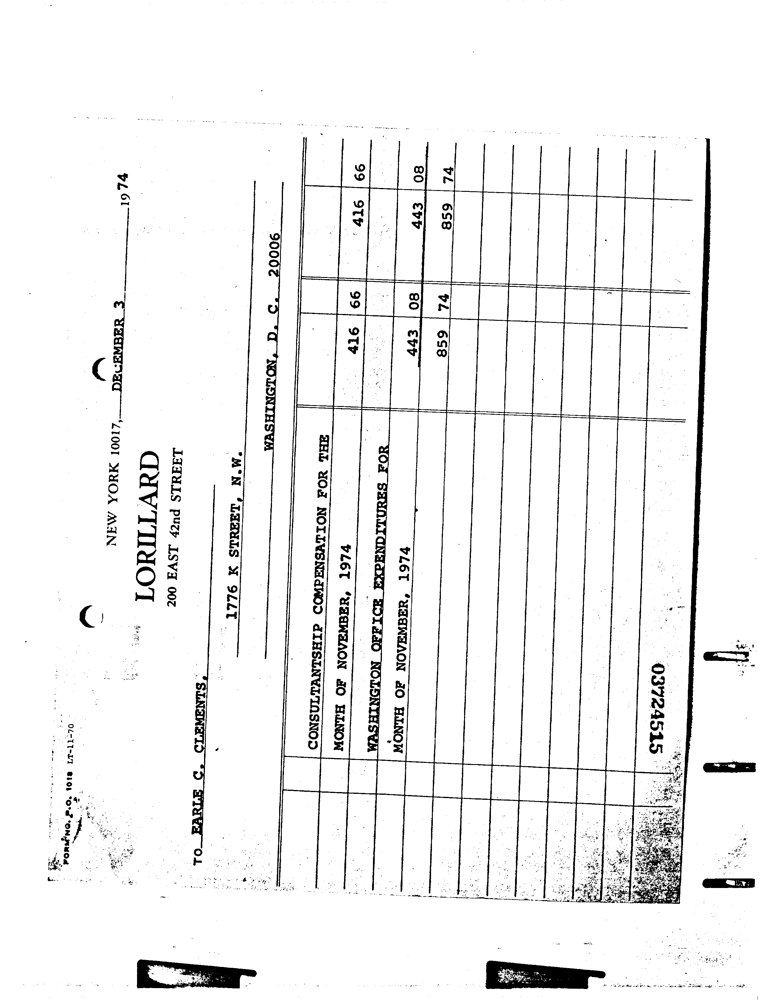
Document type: Invoice